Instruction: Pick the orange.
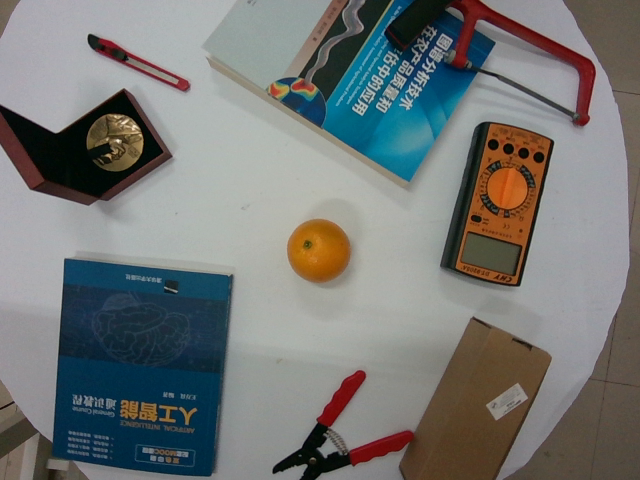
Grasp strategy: vertical